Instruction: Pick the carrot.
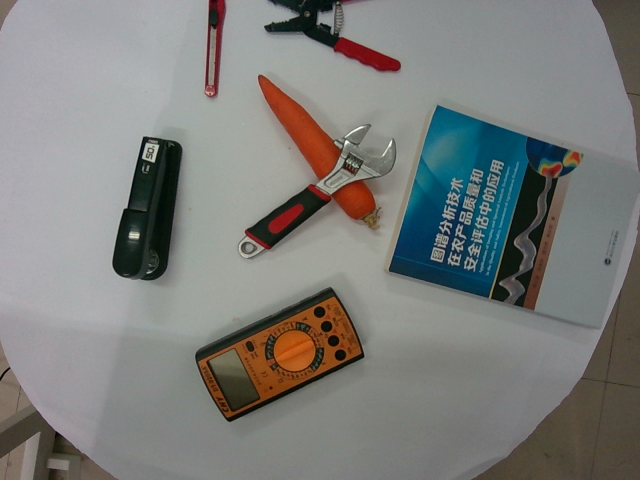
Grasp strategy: vertical